Question: Which state is mentioned in the document?
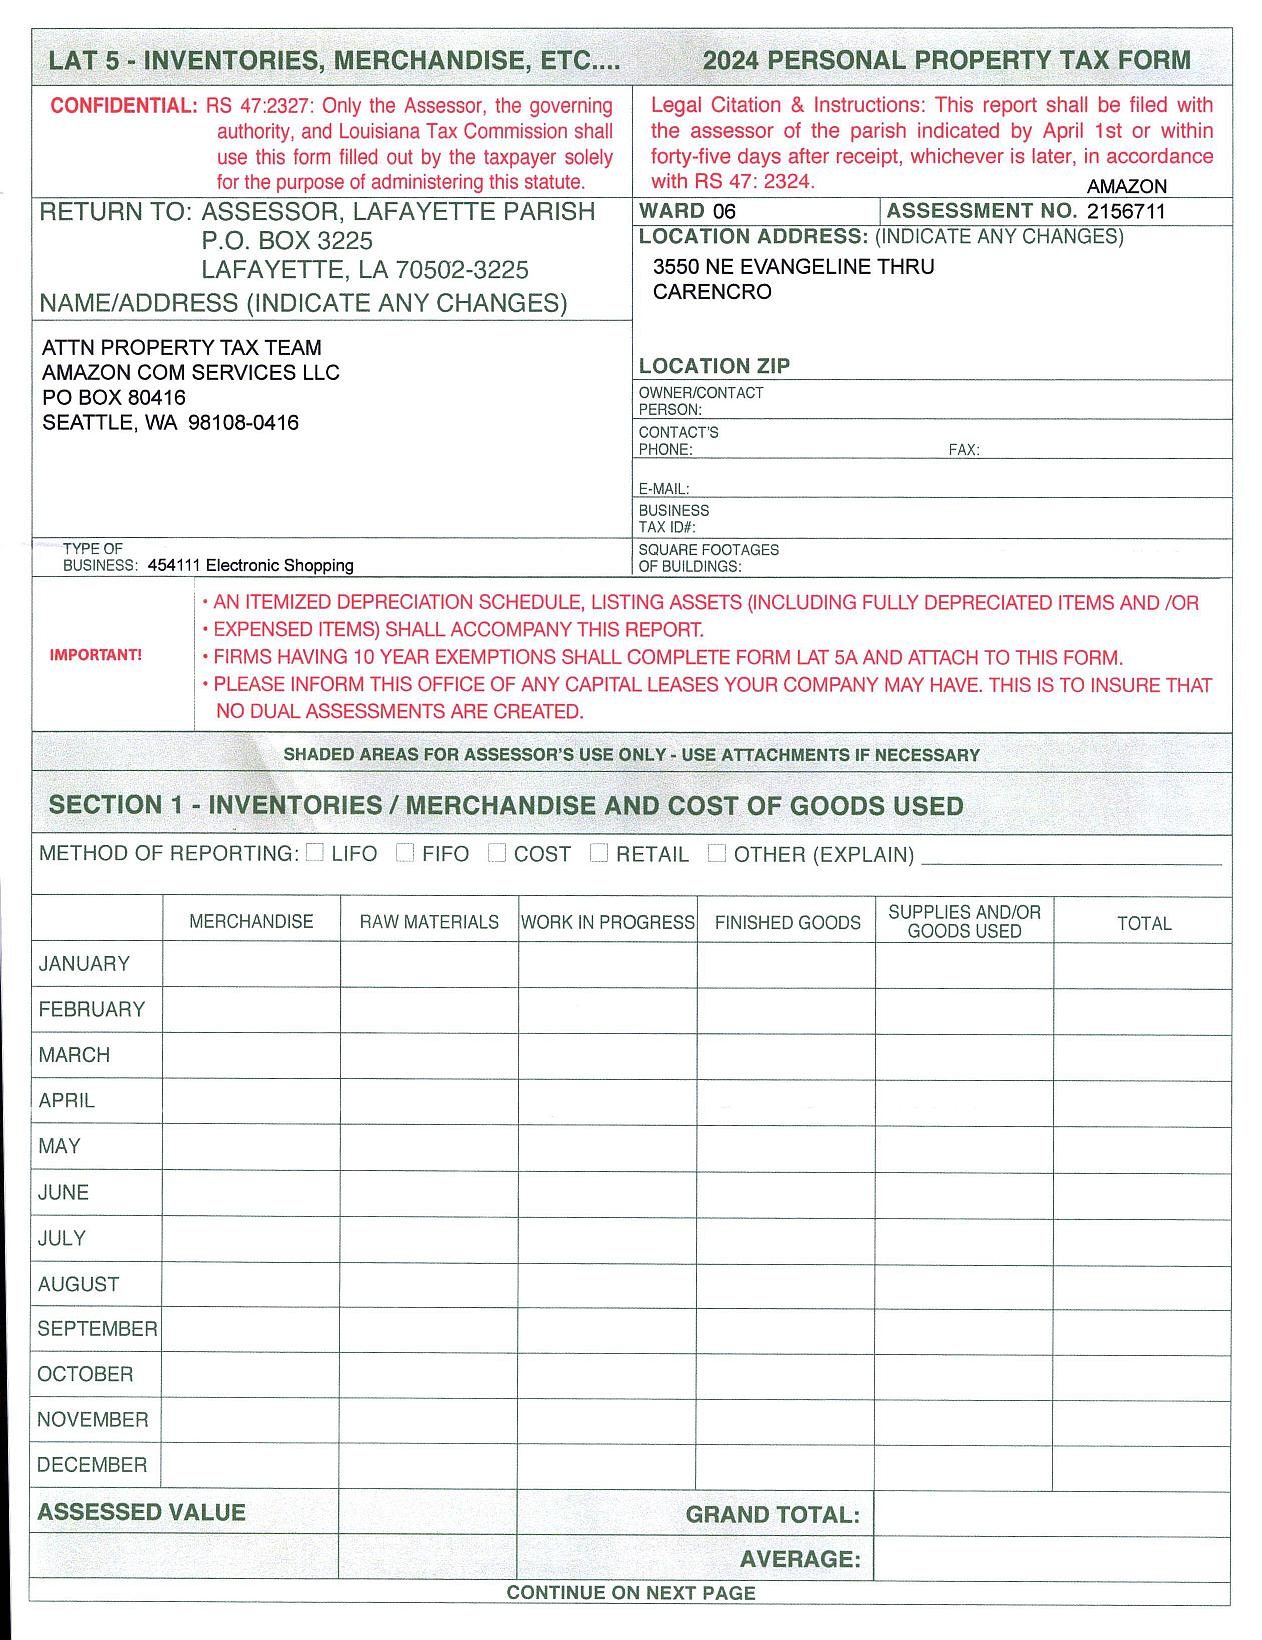
Answer: "Louisiana"